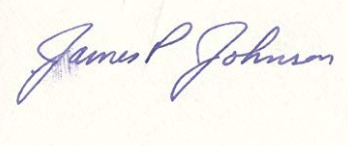
Signature of: james paul johnson